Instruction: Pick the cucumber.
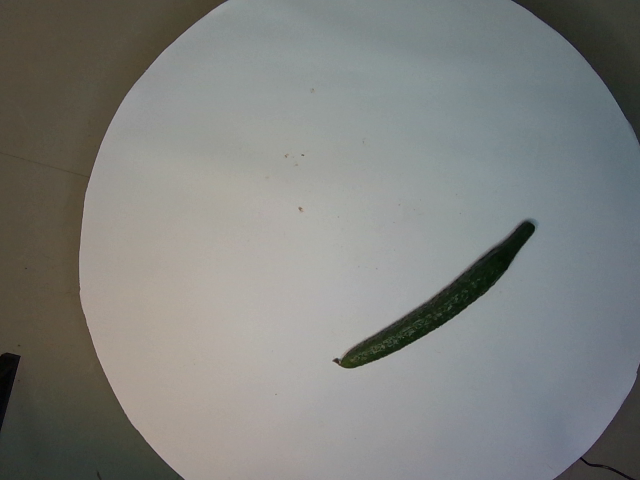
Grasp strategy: vertical